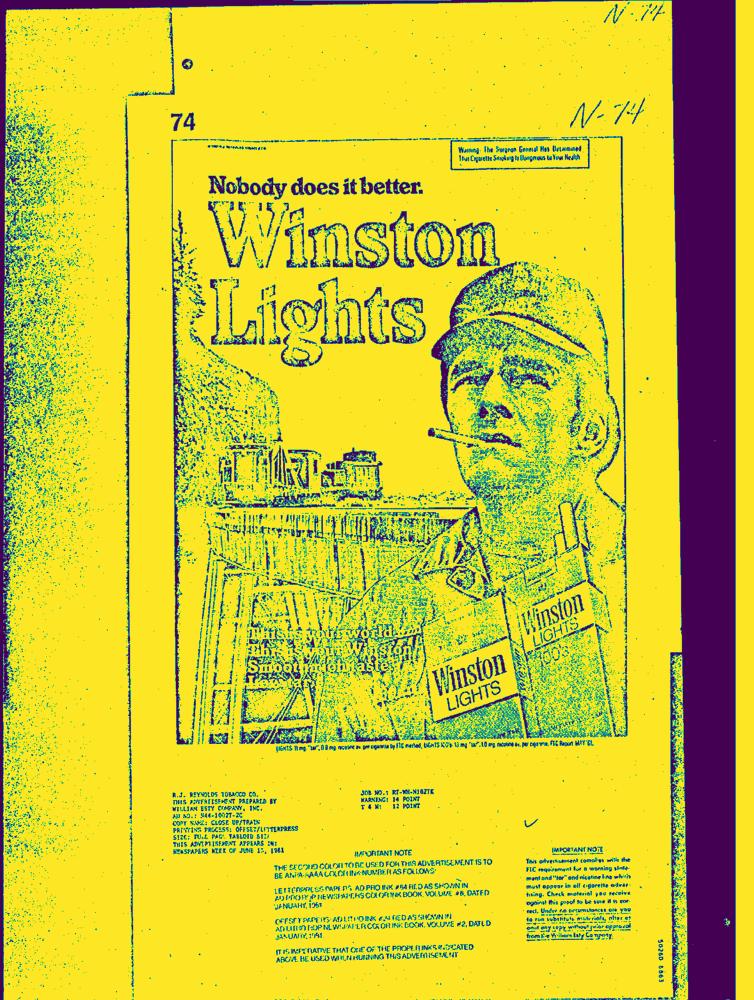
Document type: AD